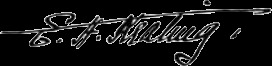
Signature of: edward henry keating